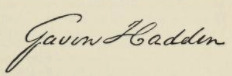
Signature of: gavin hadden